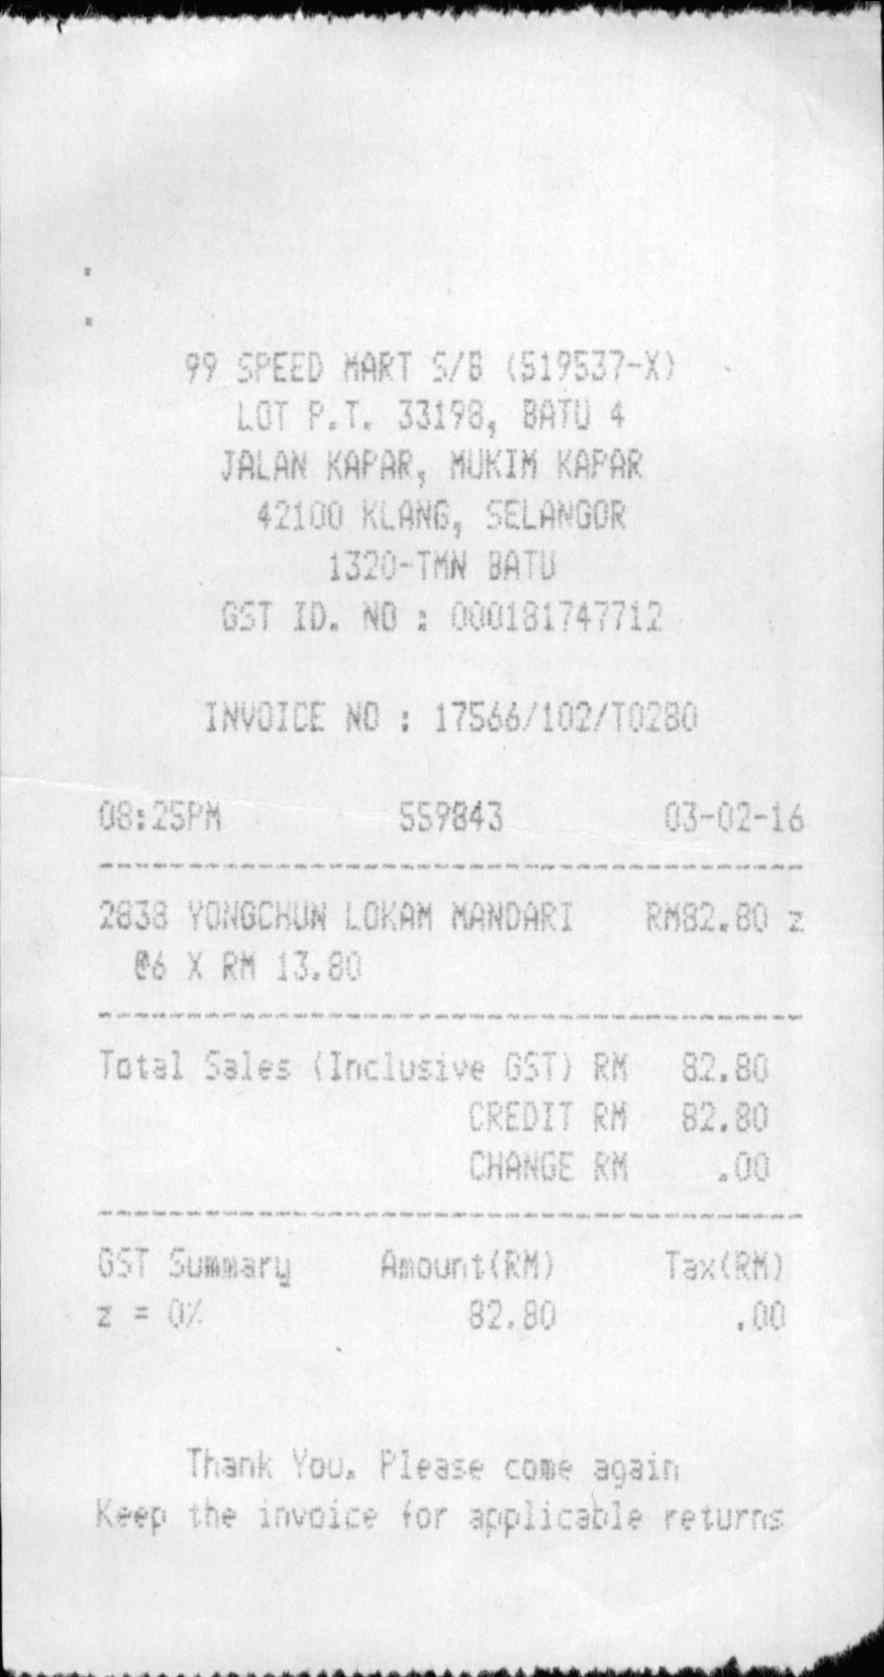
99 SPEED MART S/B (519537-X)
LOT P.T. 33198, BATU 4
JALAN KAPAR, MUKIM KAPAR
42100 KLANG, SELANGOR
1320-TMN BATU
GST ID. NO : 000181747712
INVOICE NO : 17566/102/T0280
08:25PM
559843
03-02-16
2838 YONGCHUN LOKAM MANDARI
RM82.80 Z
@6 X RM 13.80
TOTAL SALES (INCLUSIVE GST) RM
CREDIT RM
CHANGE RM
.00
GST SUMMARY
Z = 0%
AMOUNT(RM)
82.80
TAX(RM)
.00
THANK YOU. PLEASE COME AGAIN
KEEP THE INVOICE FOR APPLICABLE RETURNS
82.80
82.80